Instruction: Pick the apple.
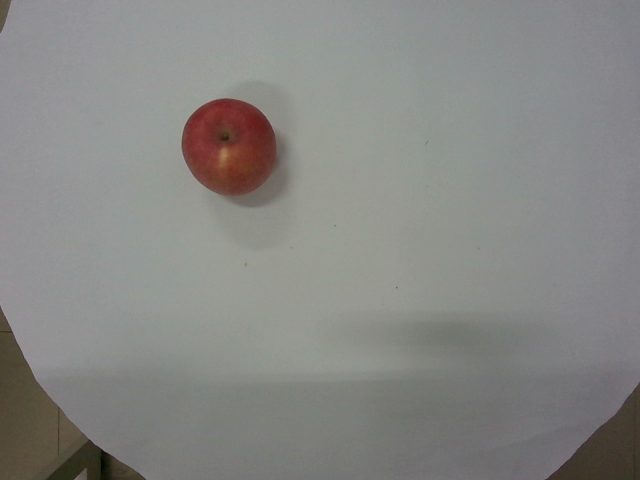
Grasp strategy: vertical